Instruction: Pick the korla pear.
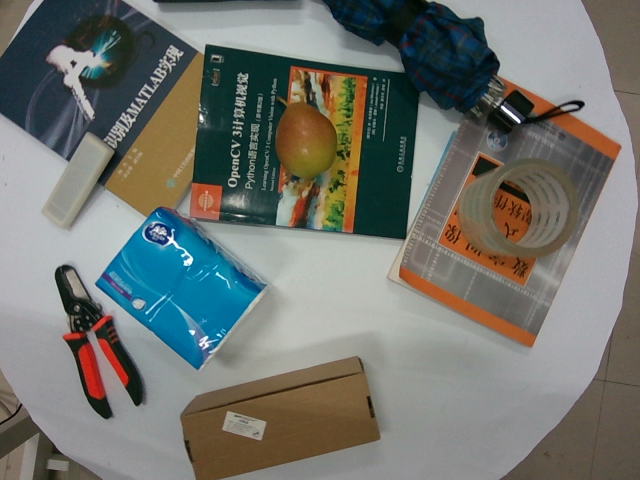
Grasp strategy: vertical